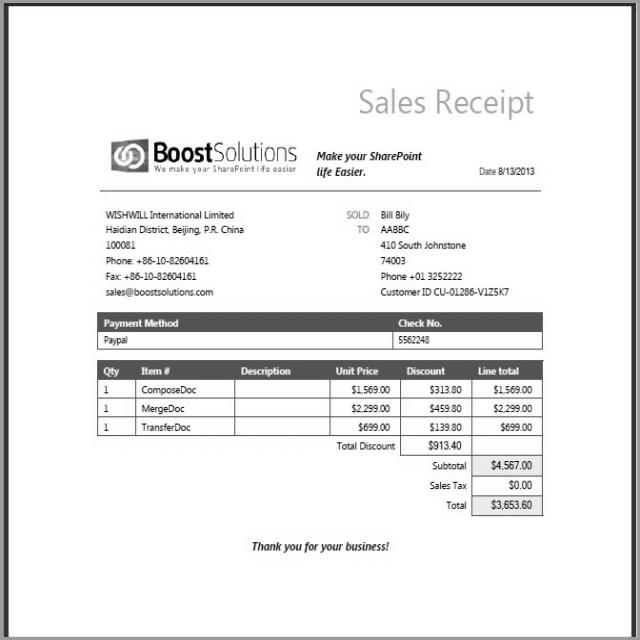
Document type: Invoice